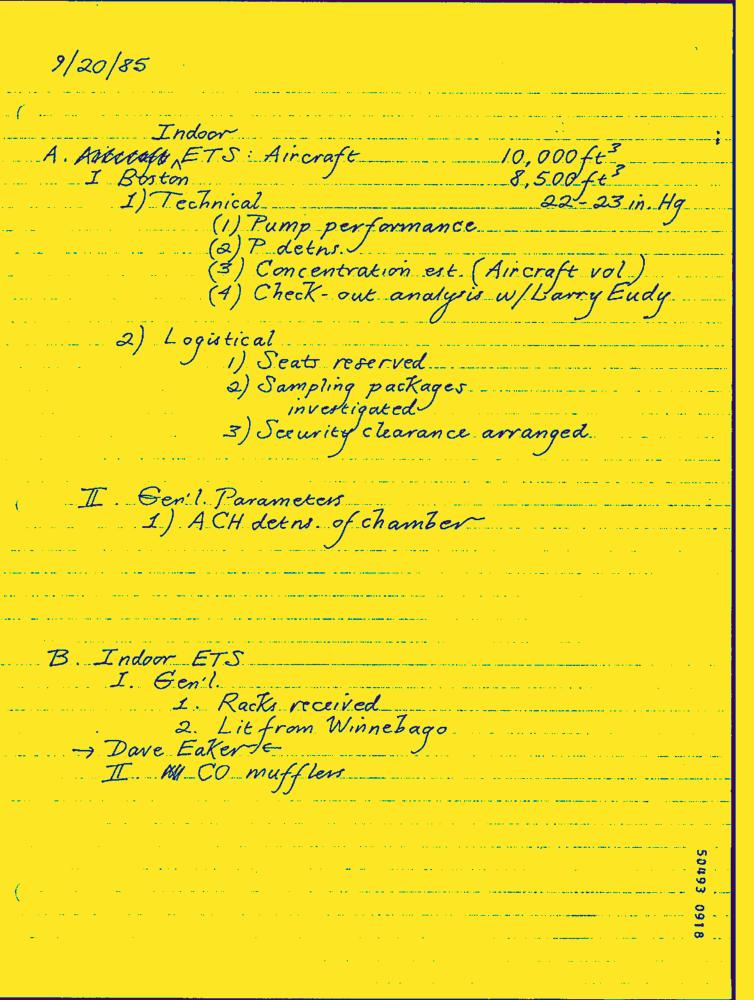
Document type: Hand-Written